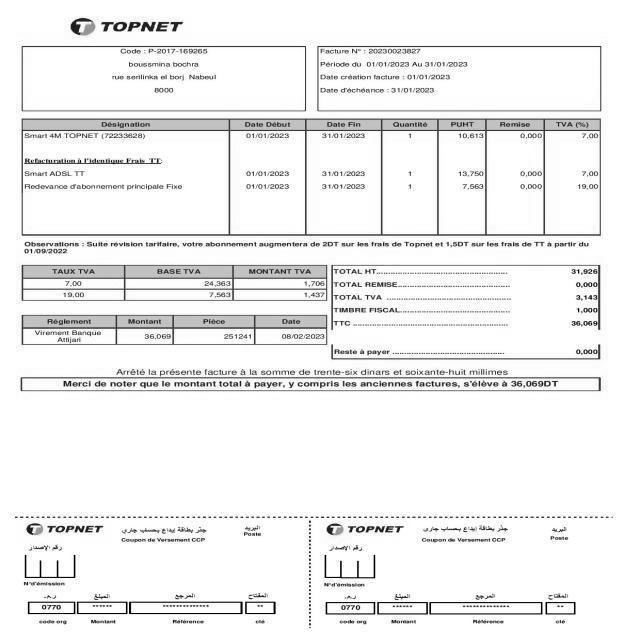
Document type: Invoice